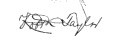
Signature of: robert love taylor